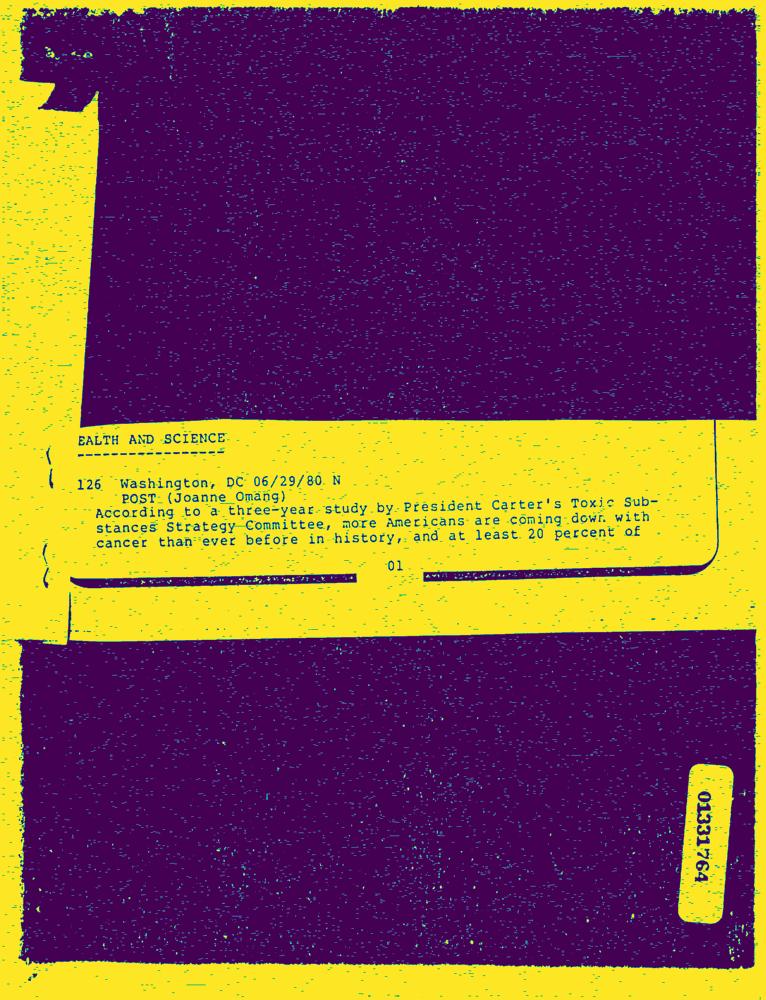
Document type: News-Article